Question: Describe the condition in detail:
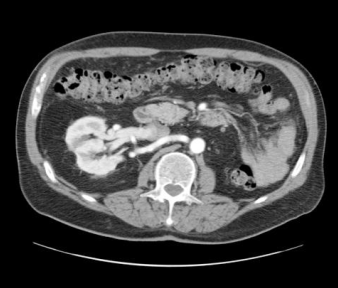
Answer: The disease is discussed as: Crossed Fused Ectopia (CFE) is seen in 1/1000 to 1/1500 autopsies.  In 85-90% of patients with ectopic kidney will be fused.  CFE is believed to occur when either there is a failure of nephrogenic cells to separate or fusion of 2 blastemas during abdominal ascent.  Typically the lower kidney is malrotated and both pelves point toward midline.  The ureter of the ectopic kidney crosses midline and enters the bladder on the contralateral side.  There are no known congenital anomalies associated with CFE.

Typically CFE is asymptomatic and is an incidental finding.  There can be an higher risk of injury the the ectopic kidney if it overlies the spine.